Question: In what way does the history help explain the case?
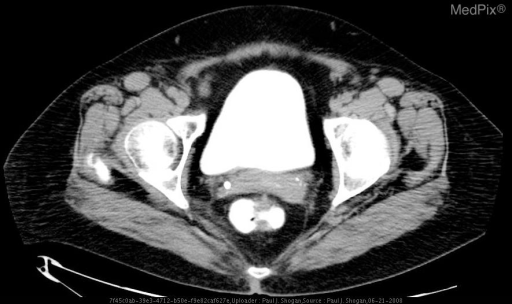
Answer: The patient's history of 71 year old female, status post hysterectomy presenting with feces per the vagina. is key in understanding the case.